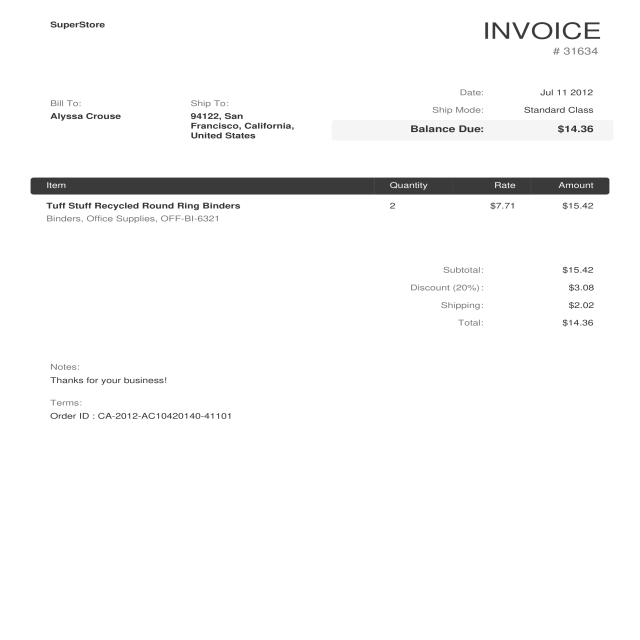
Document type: Invoice